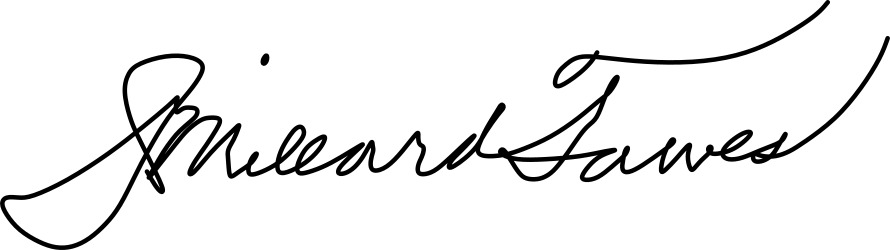
Signature of: j millard tawes